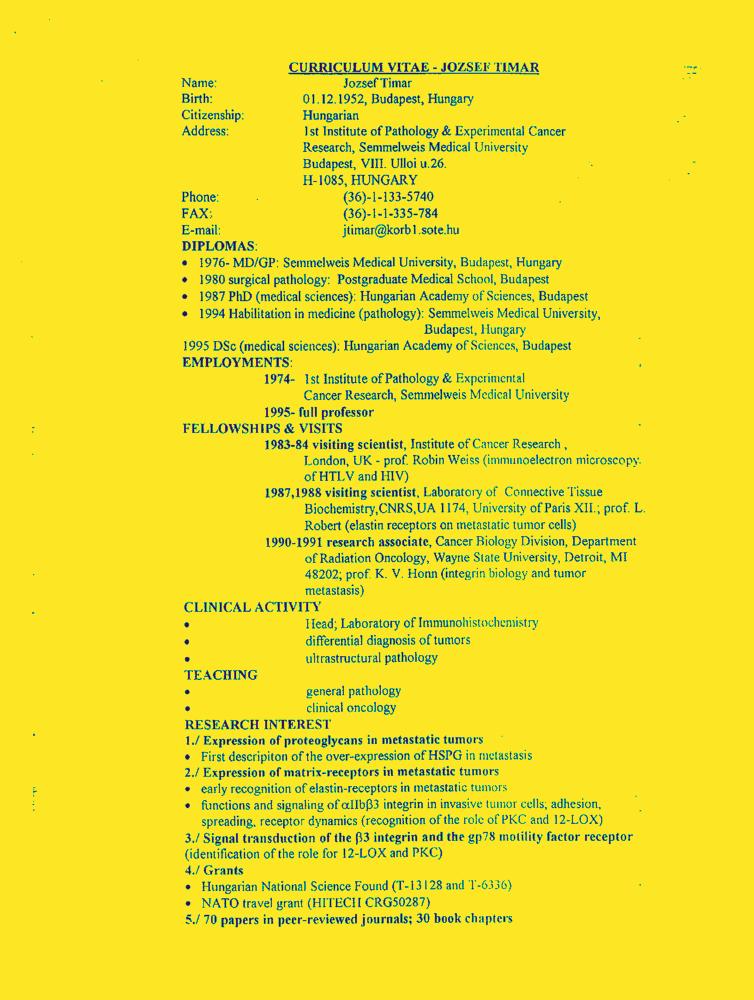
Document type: Resume-Doc